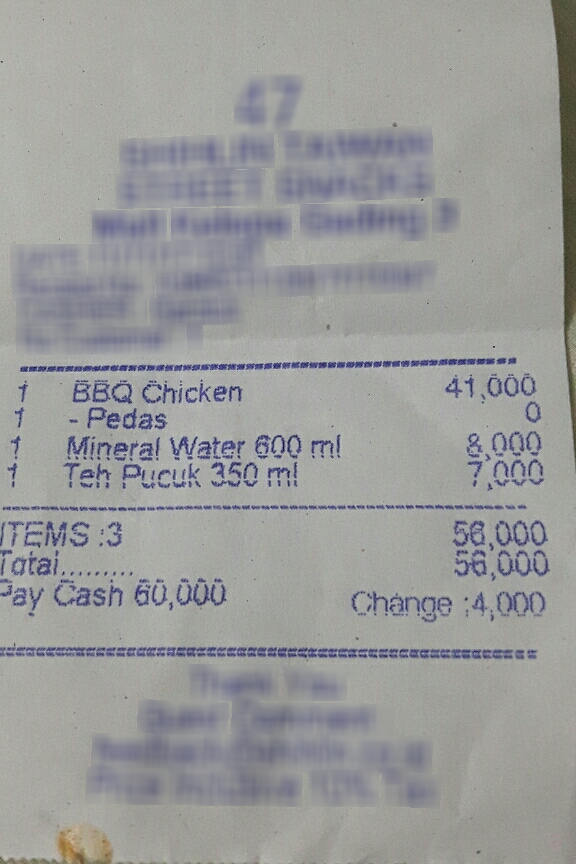
Number of items: 3
Subtotal: 56,000
Total: 56,000
OCR text regions:
text: 56,000
text: Tatal.
text: 56,000
text: Pay
text: Cash
text: 60,000
text: Change :
text: 4,000
text: ITEMS:
text: 3
text: 1
text: BBQ
text: Chicken
text: 41,000
text: 1
text: - Pedas
text: 0
text: 1
text: Mineral Water
text: 600
text: ml
text: 8,000
text: 1
text: Teh Pucuk
text: 350 ml
text: 7,000